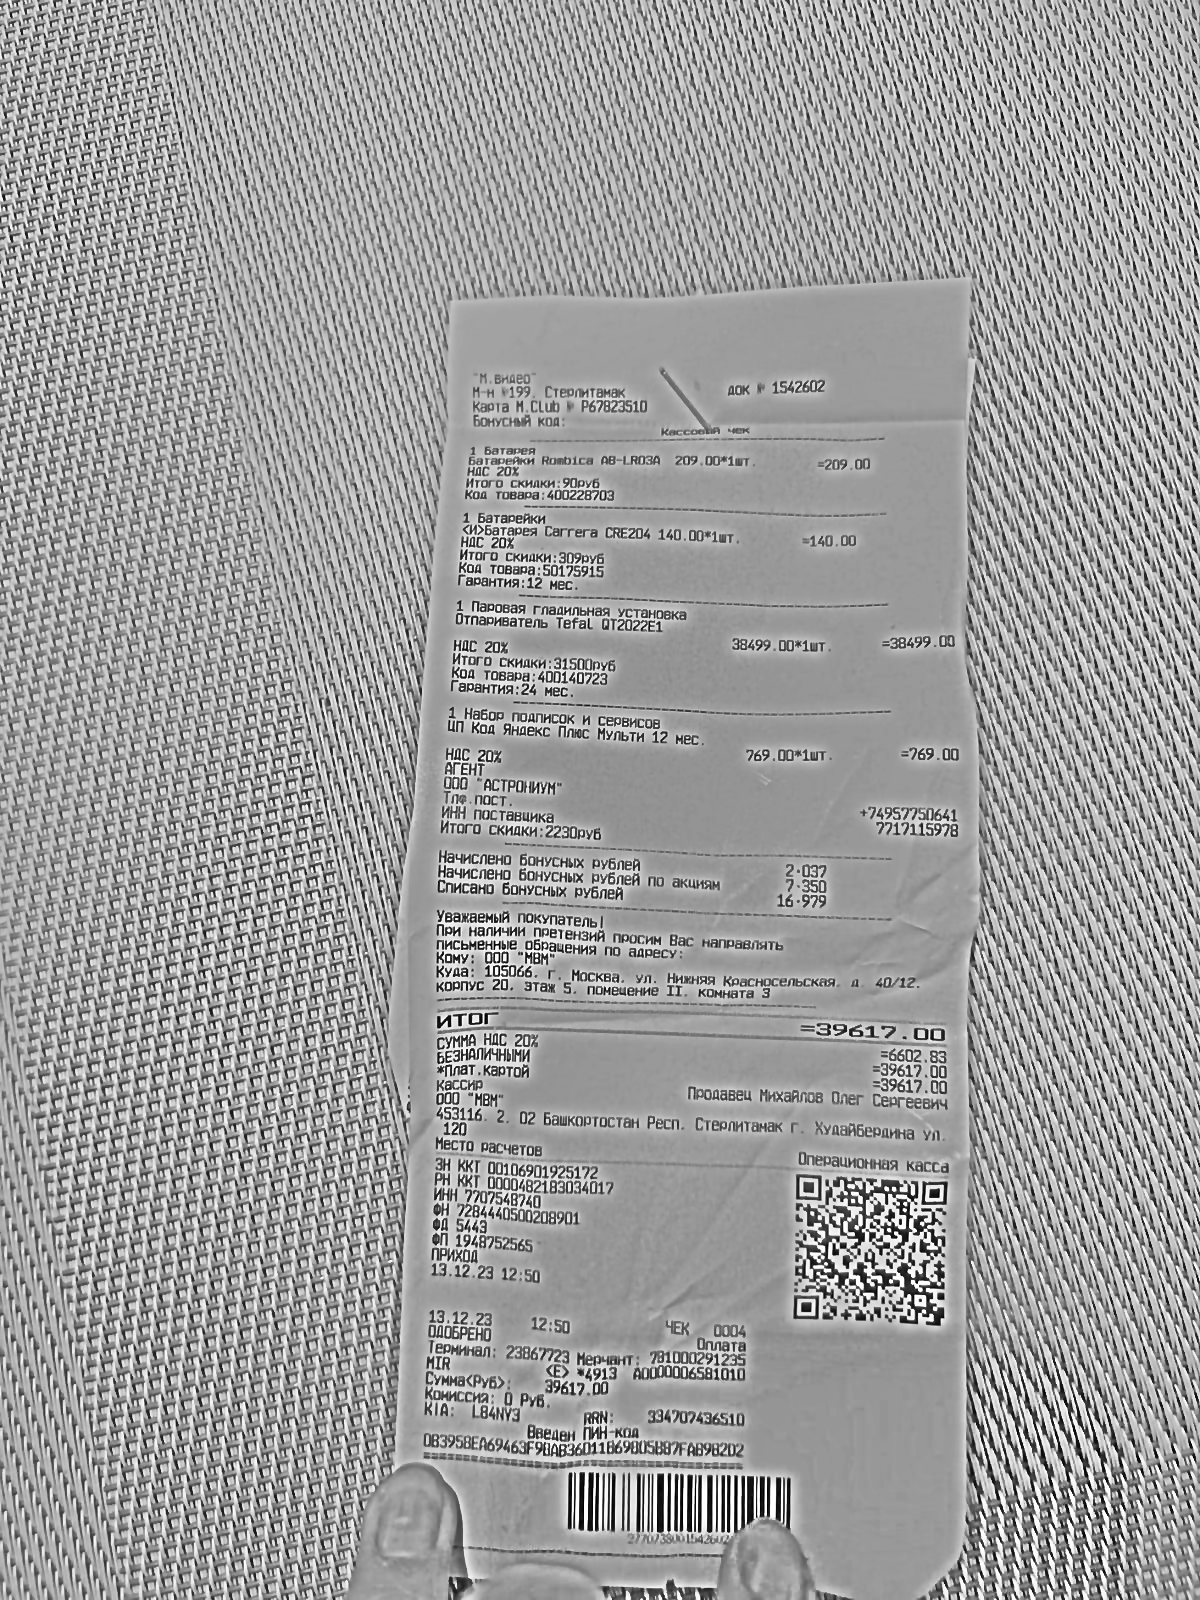
Продавец: ООО "МВМ"
ИНН: 7707548740
Дата: 13.12.23
Товары: Батарейки Rombica AB-LR03A; <И>Батарея Carrera CRE204; Отпариватель Tefal QT2022E1; ЦП Код Яндекс Плюс Мульти 12 мес.
Количество: 1; 1; 1; 1
Цена: 209.00; 140.00; 38499.00; 769.00
Сумма: 209.00; 140.00; 38499.00; 769.00
Итого: 39617.00